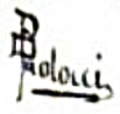
Signature of: dante paolocci